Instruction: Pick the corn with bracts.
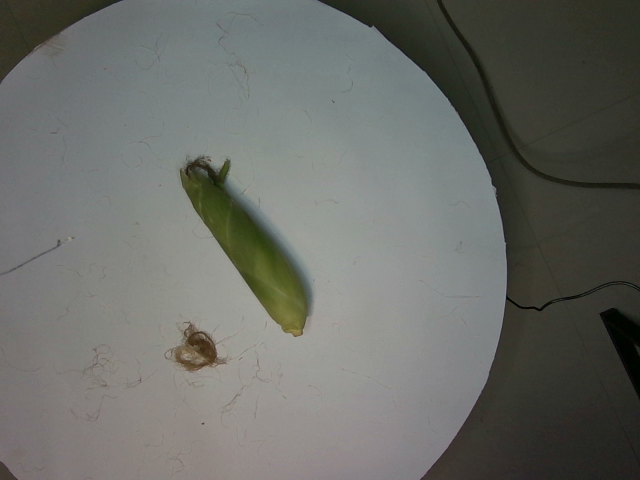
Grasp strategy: vertical